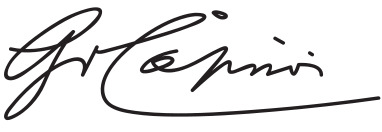
Signature of: leo von caprivi